Question: What type of tax is indicated in the document, personal property or real estate?
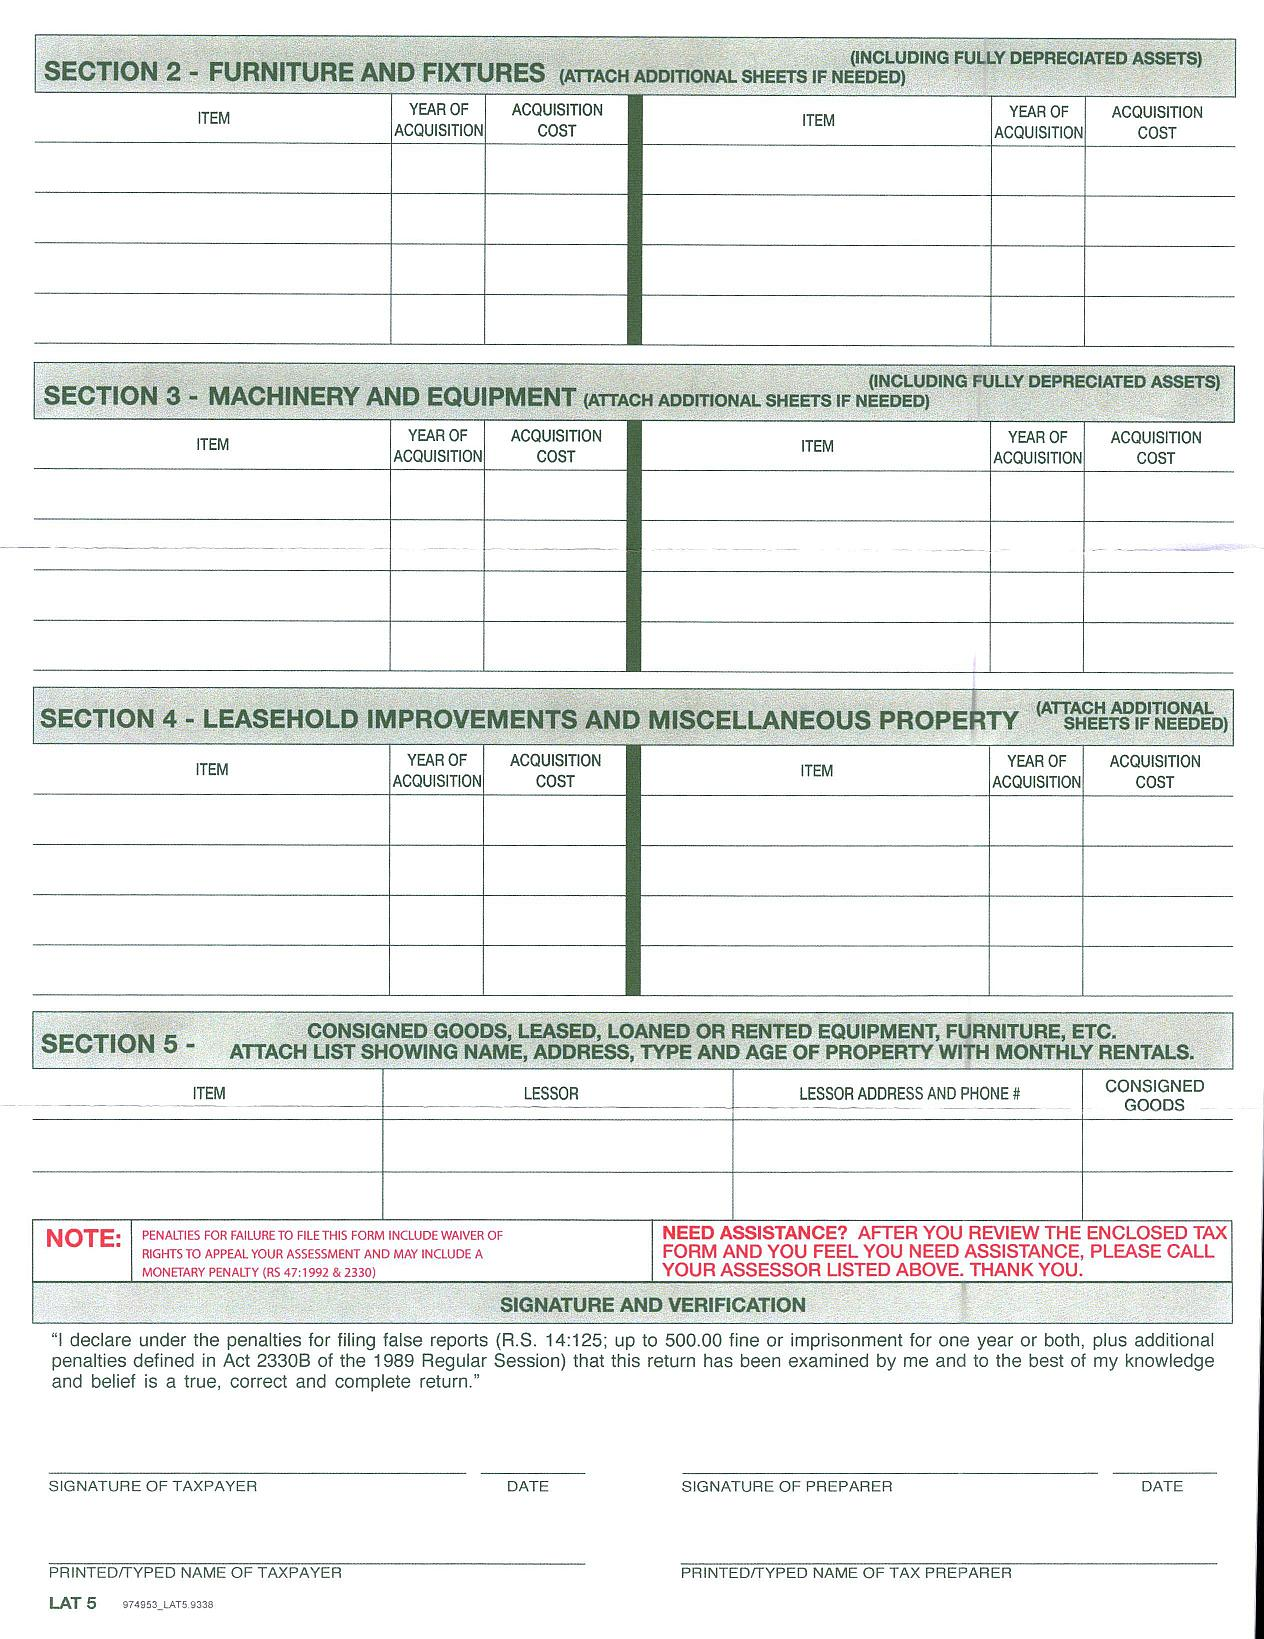
Answer: "Personal Property"